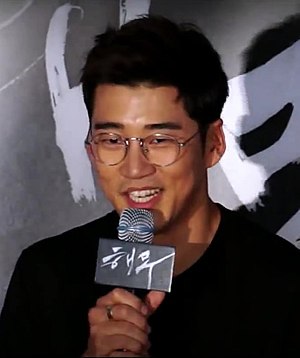
한국어: (해무) VIP시사 후기 영상